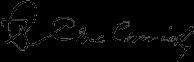
Signature of: richard cunningham mccormick